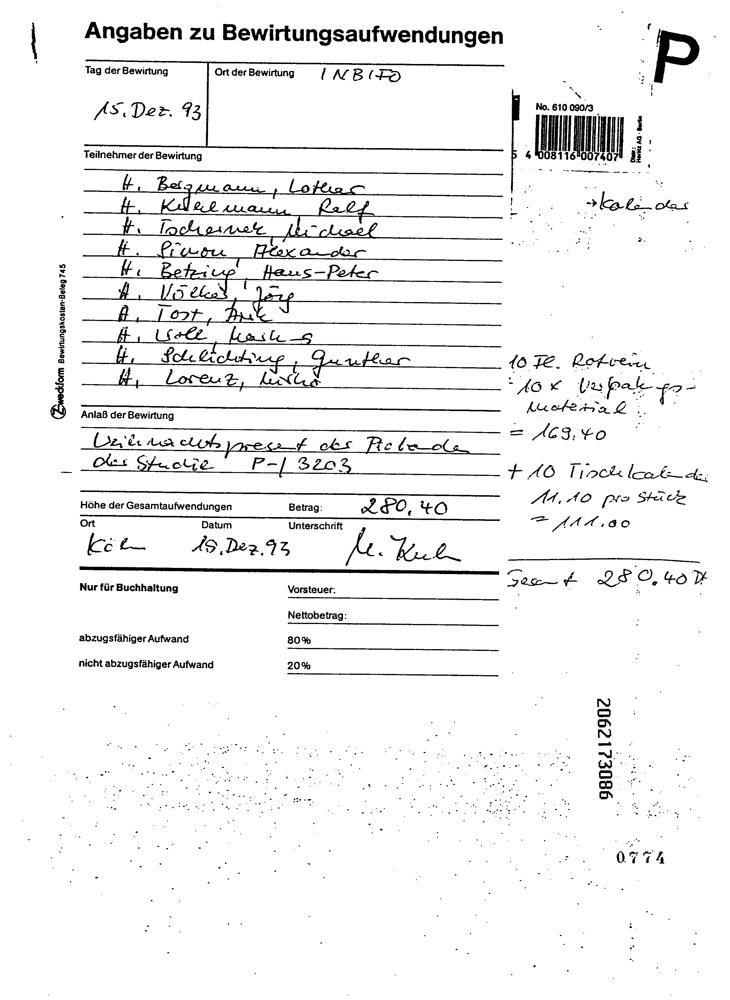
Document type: Invoice